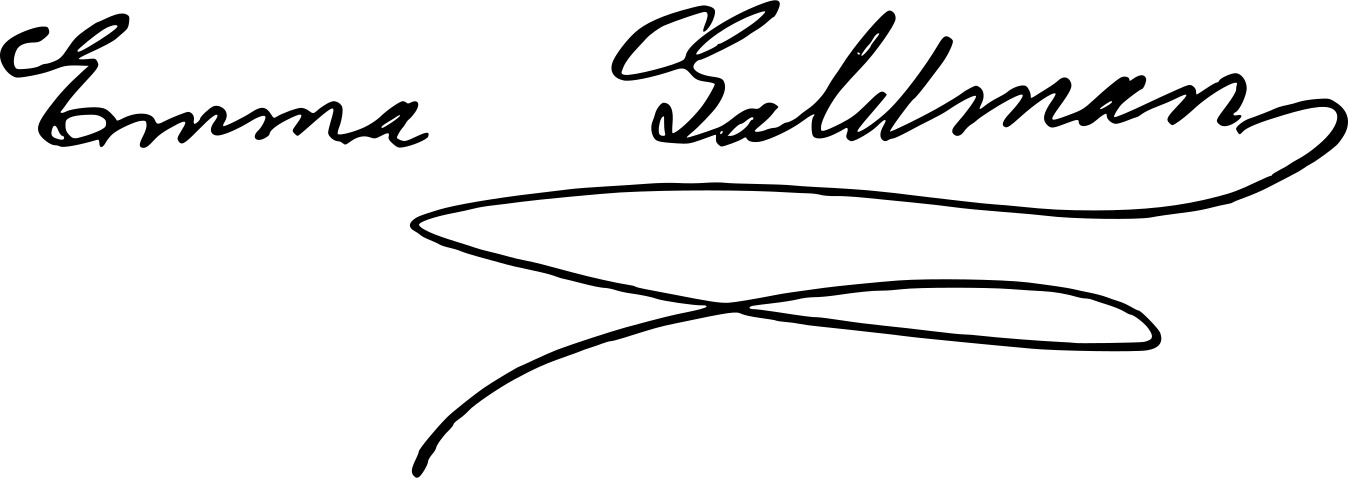
Signature of: emma goldman